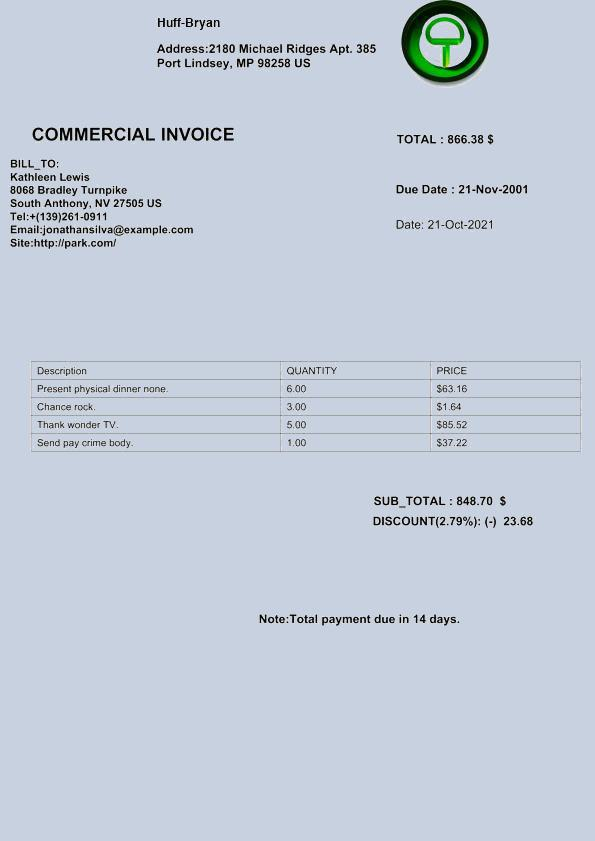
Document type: Invoice